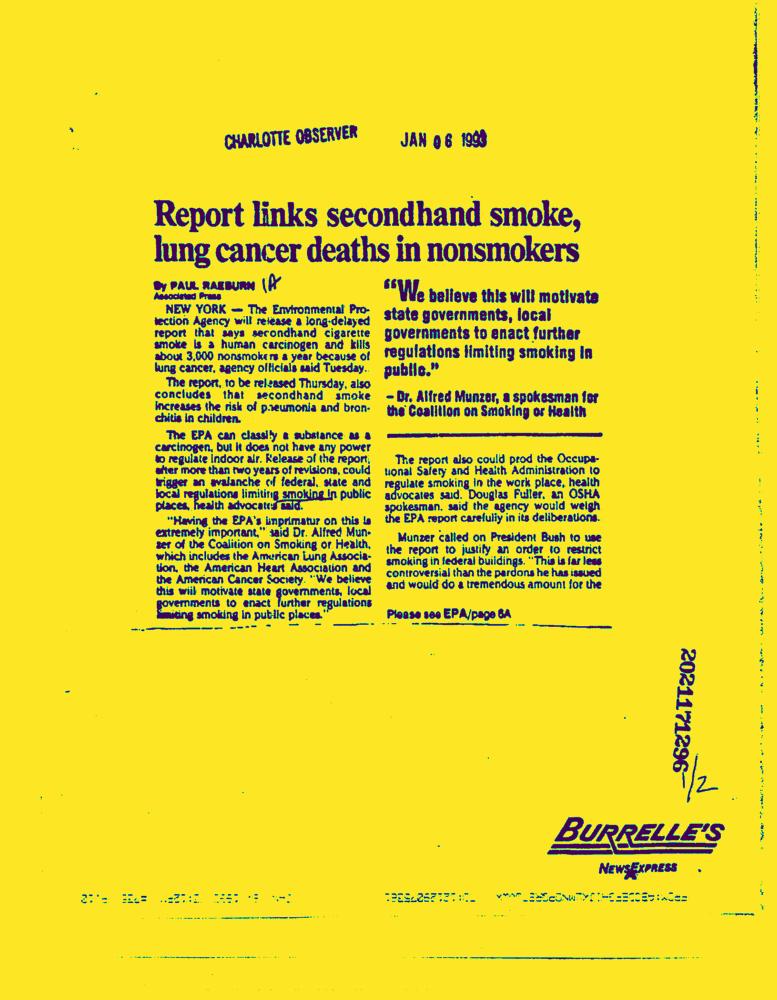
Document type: News-Article